Patient: Male, age 77
A 77-year-old Japanese man with a 1-month history of low back pain and 2 days of fever was referred to the department of infectious diseases at our hospital because his urine smear was positive for acid-fast bacilli (AFB). Ten months prior to this referral, the patient had experienced dysuria, which was easily relieved by the administration of tamsulosin. The patient was otherwise healthy and was independent in his activities of daily life. A physical examination showed that the patient was 156 cm tall and weighed 47.6 kg, thin but with a good general appearance, and had a body temperature of 37.2C and stable vital signs. A lower back examination revealed knocking pain on the left costovertebral angle. The laboratory test results showed him to have leucopenia (white blood cell count 2,500 /muL), mild anemia (hemoglobin 11.4 g/dL), renal dysfunction (serum creatinine 1.54 mg/dL), and mild inflammatory response (C reactive protein 5.02 mg/dL and erythrocyte sedimentation rate 31 mm/hr). A urinalysis revealed sterile pyuria, and a polymerase chain reaction (PCR) test for Mycobacterium tuberculosis showed positive findings in the urine as well as gastric aspirate samples. A sputum smear was negative for AFB. Drug-sensitive M. tuberculosis was isolated from both the urine and sputum samples. Chest X-rays showed multiple nodular lesions on the left lung field (Fig. 1). Chest computed tomography (CT) showed multiple centrilobular nodules (Fig. 2a), and abdominal CT showed bilateral hydronephrosis: dilatation of both ureters; severe cortical thinning of the right kidney, indicating a complete loss of function; and calcification of the bladder wall (Fig. 2b-d).
The patient was diagnosed with both urinary and pulmonary tuberculosis. Anti-tuberculosis treatment with isoniazid 300 mg/day, rifampicin 450 mg/day, ethambutol 750 mg/day, and pyrazinamide 1.2 g/day was initiated from the day following admission. On the 6th hospital day, the patient developed anuria with a fever of 39C, and his serum creatinine levels rose to 4.21 mg/dL (Fig. 3a). We attempted to insert a double J stent into the left ureter, but were unsuccessful. A smaller-bore catheter was therefore placed to relieve the obstruction, but it could not reach the pelvis of the left kidney (Fig. 3b).
Since no signs of improvement in the ureteral stricture were noted during the 3 weeks of anti-tuberculosis treatment, we started the patient on 60 mg/day oral prednisolone on the 27th hospital day. Two days later, urine began leaking from both the catheter in the left ureter as well as in the bladder. This indicated improvement in the ureteral stricture (Fig. 3c). Subsequently, we removed the ureteral catheter 8 days after the initiation of prednisolone. Prednisolone was continued for a further 2 weeks before being tapered to 10 mg/week. Although the patient complained of frequent urination, probably due to a shrunk bladder, there was no sign of re-occlusion thereafter (Fig. 3d). Anti-tuberculosis treatment was continued for nine months in total.
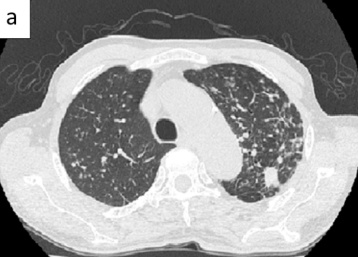
Image caption: Chest and abdominal CT on admission day. Chest CT (a) showed multiple centrilobular nodules.